Can you pull out the amount in words, numerical amount, payee's name, date of the cheque, and the bank's name from the image?
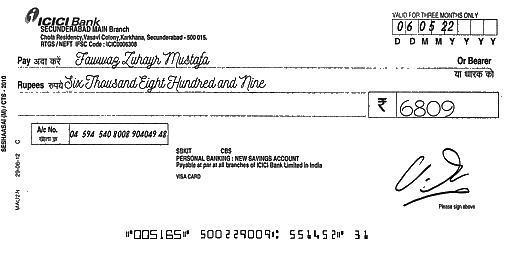
amt_in_words: Six Thousand Eight Hundred and Nine
amt_in_figures: 6809
payee_name: Fawwaz Zuhayr Mustafa
bank_name: ICICI Bank
cheque_date: 06/05/22